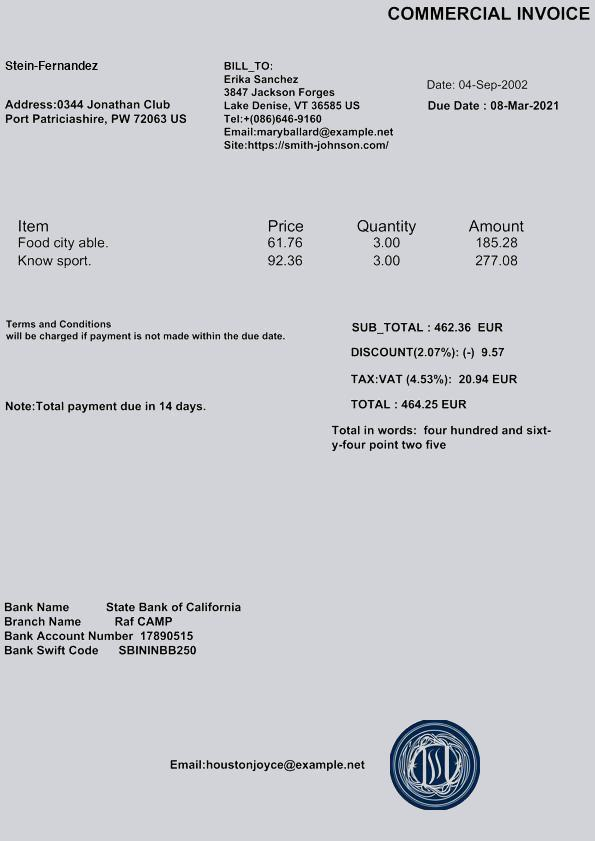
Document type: Invoice